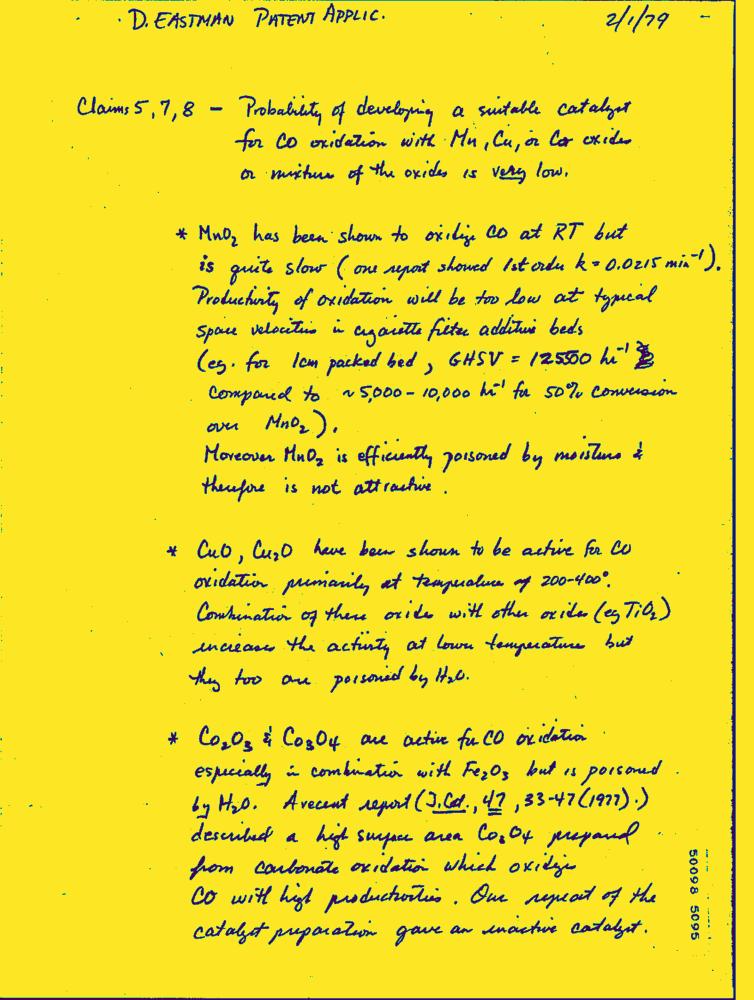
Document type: Hand-Written